Question: What do the imaging results show?
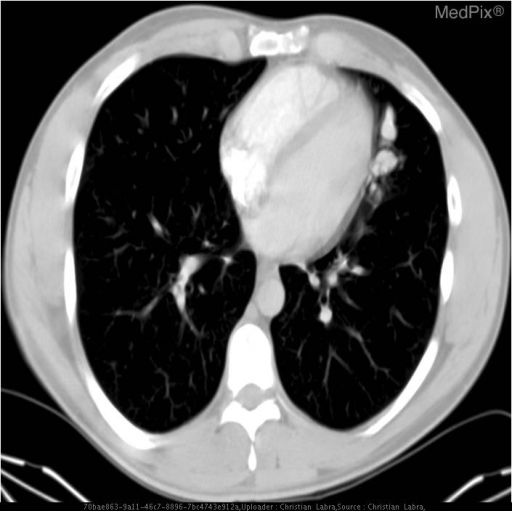
Answer: The imaging shows left pulmonary AVM Enhancing areas are noted in the region of the lingula.